Question: What is the suspected problem?
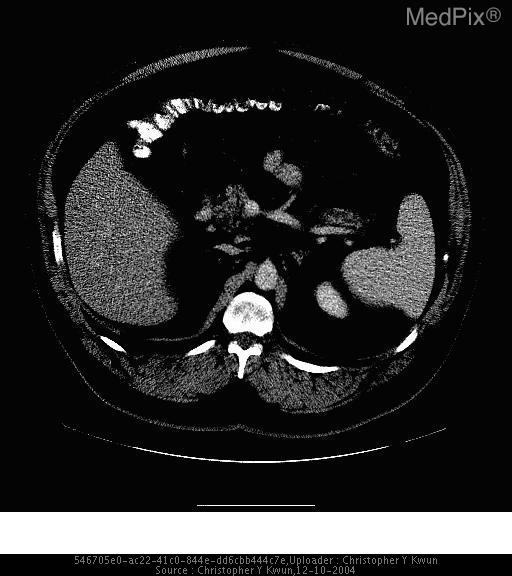
Answer: The findings suggest Film #1: Non-enhanced CT image shows a slightly decreased attenuating focal mass in the pancreatic body with diffuse atrophic changes. Several enlarged peripancreatic lymph nodes are present with the largest measuring 13 mm on short axis diameter.

Film #2: Dynamic contrast-enhanced CT image shows a 2.5 x 4.3 cm unenhancing, hypodense mass in the pancreatic body. No metastases were seen in the liver.

Film #3: Dynamic contrast-enhanced CT image (on liver window) shows a 7 mm obstructed pancreatic duct (arrow) surrounded by contrast-enhanced pancreatic parenchyma seen distal to the pancreatic mass.. Film #3: Dynamic contrast-enhanced CT image (on liver window) shows a 7 mm obstructed pancreatic duct (arrow) surrounded by contrast-enhanced pancreatic parenchyma seen distal to the pancreatic mass.. The patient might have a history of 56 year old male with severe upper abdominal pain, left greater than right, for 1 week..